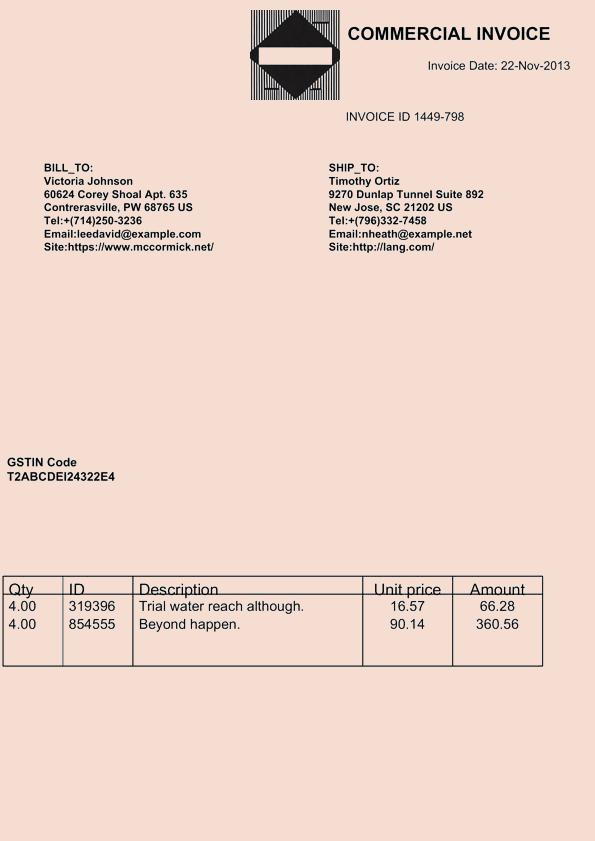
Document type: Invoice